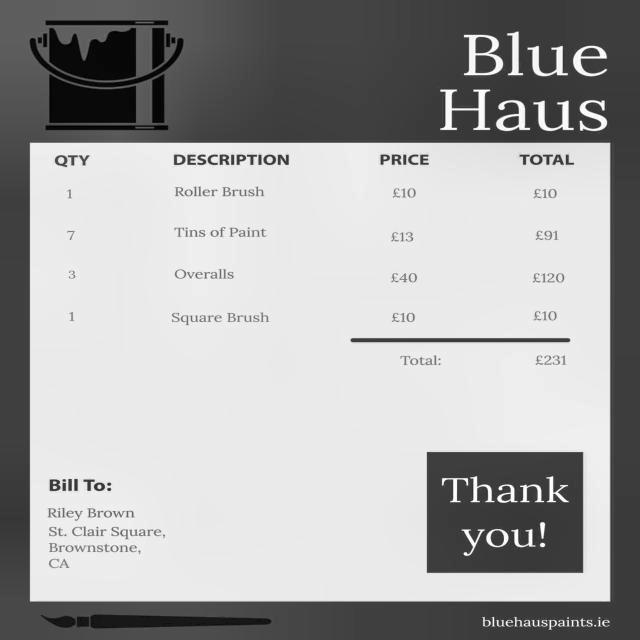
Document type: Invoice